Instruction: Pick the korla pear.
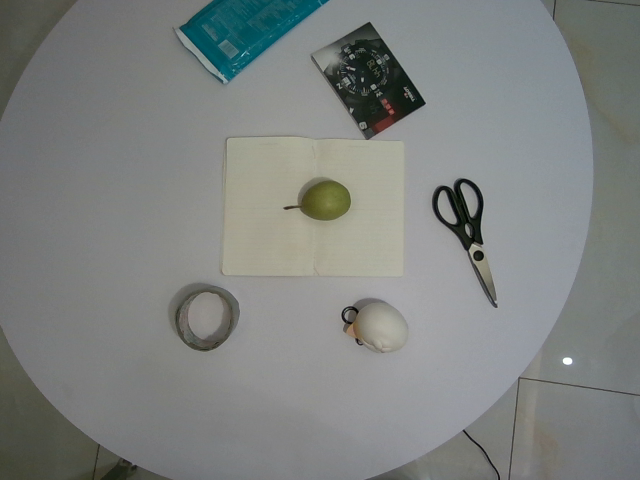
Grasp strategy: vertical